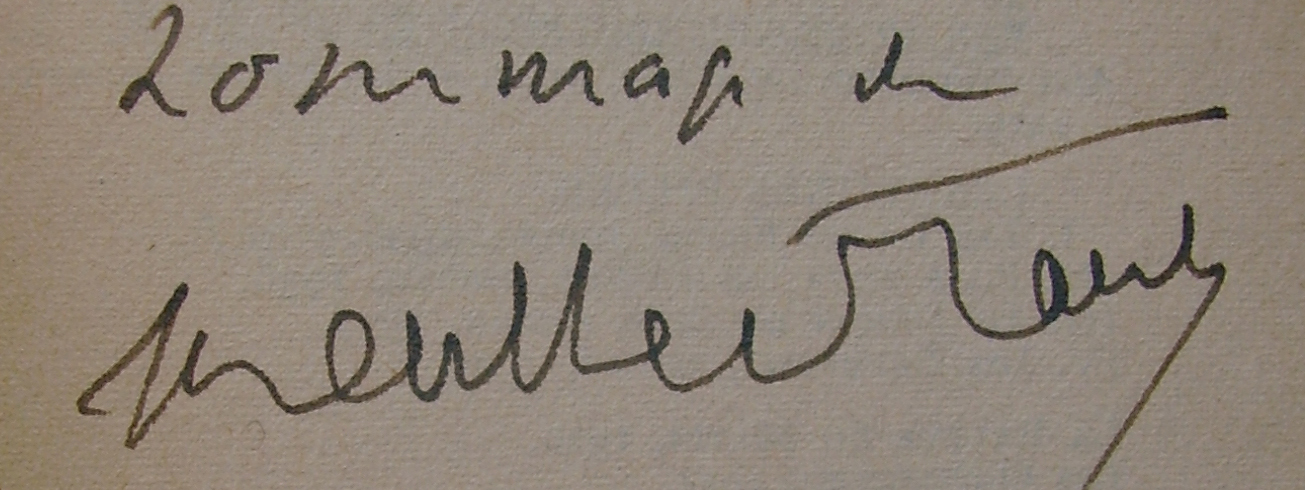
Signature of: henry de montherlant